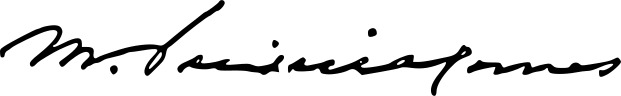
Signature of: manuel teixeira gomes